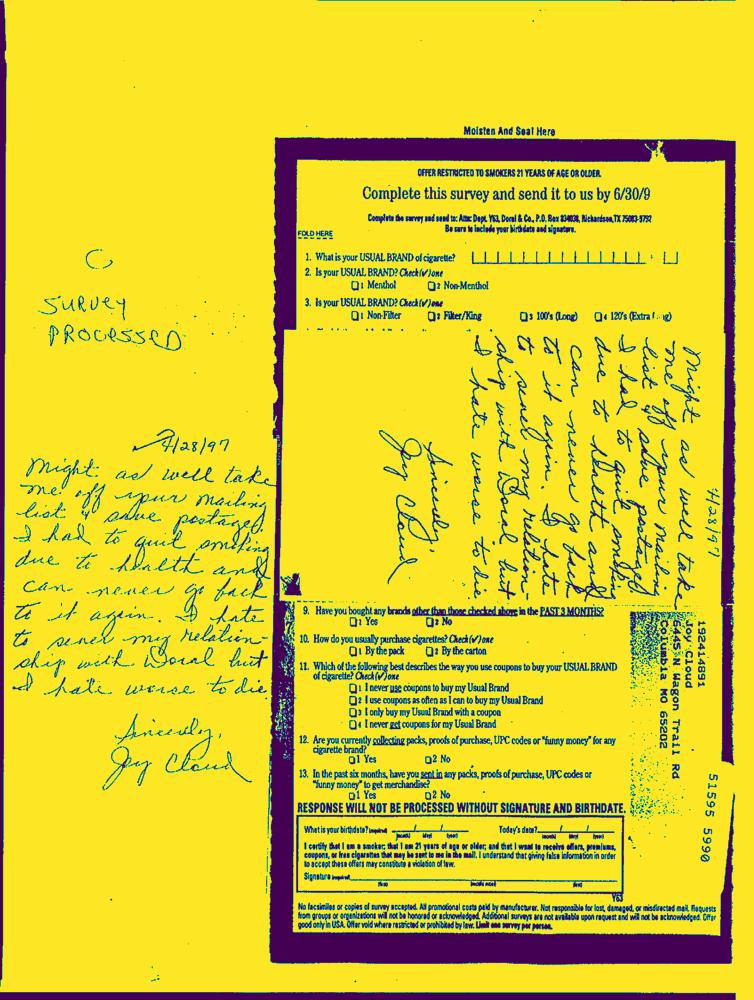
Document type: Hand-Written